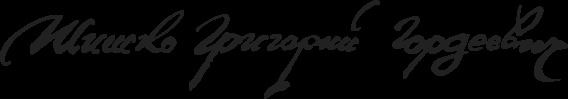
Signature of: q12171957